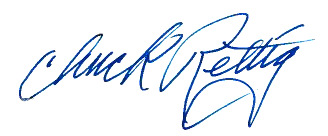
Signature of: charles p rettig